Question: What is the name of the tenant mentioned in the document?
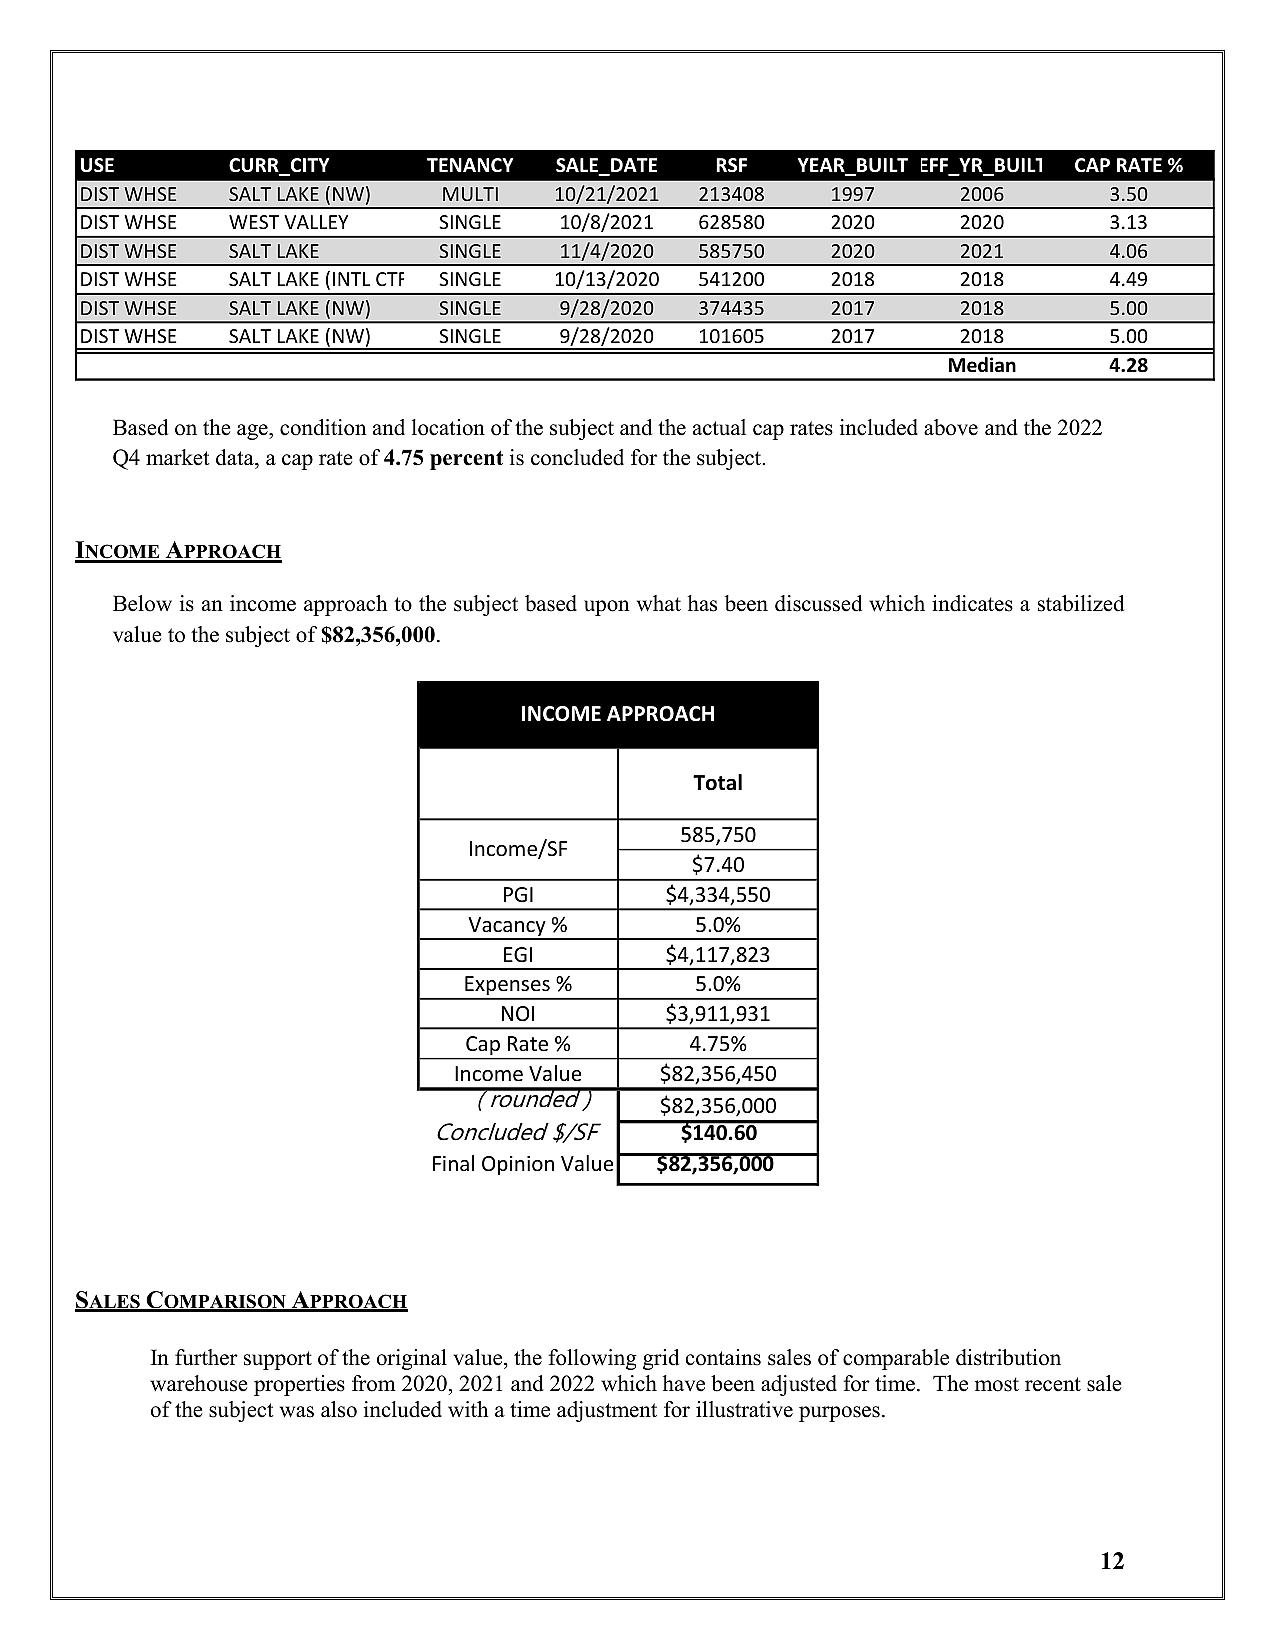
Answer: "MULTI"